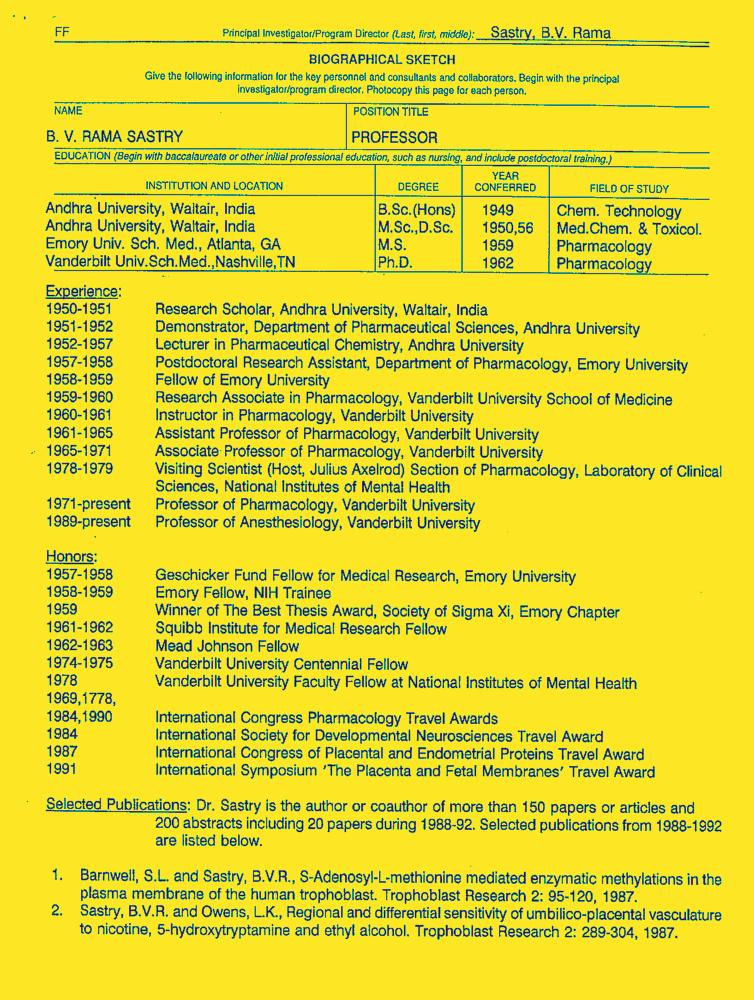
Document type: Resume-Doc